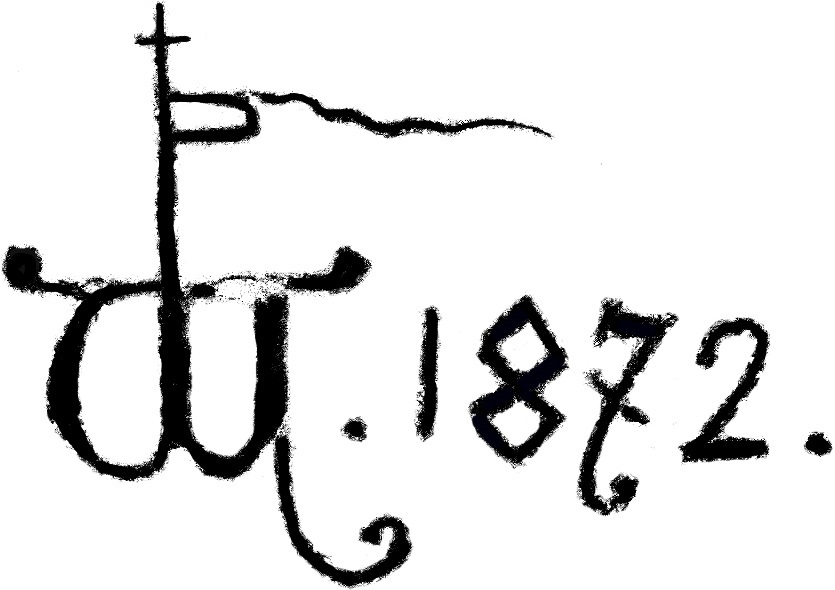
Signature of: peter heinrich windhausen